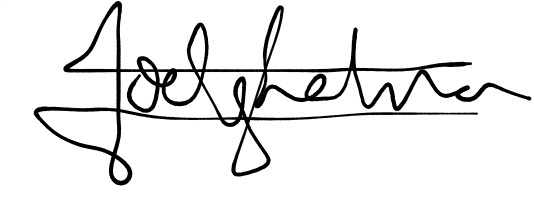
Signature of: gilles goetghebuer